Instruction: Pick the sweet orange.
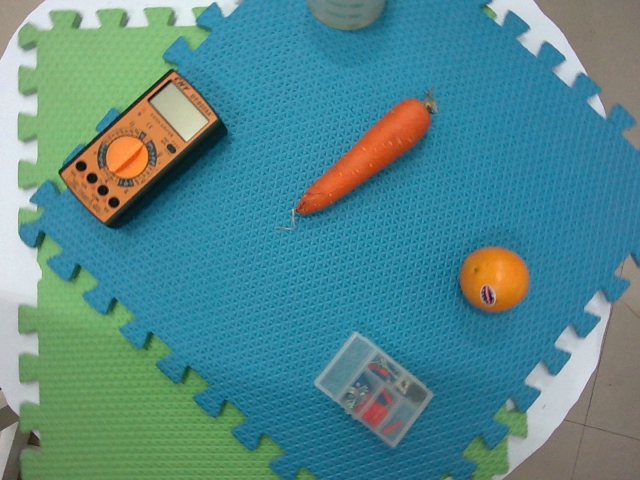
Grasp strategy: vertical